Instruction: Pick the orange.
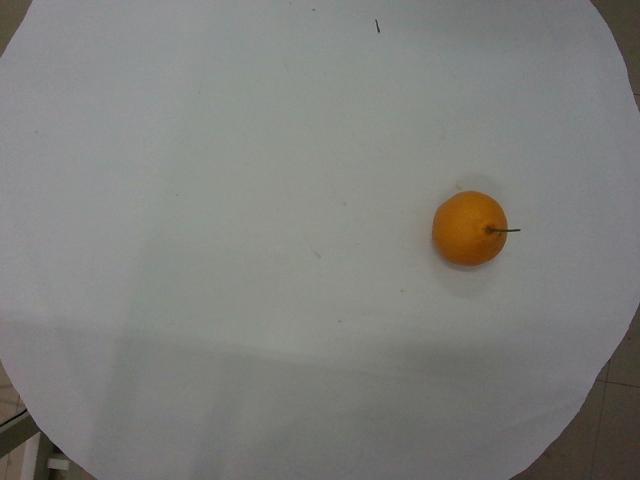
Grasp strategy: vertical